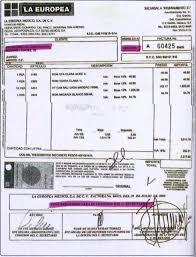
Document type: Invoice